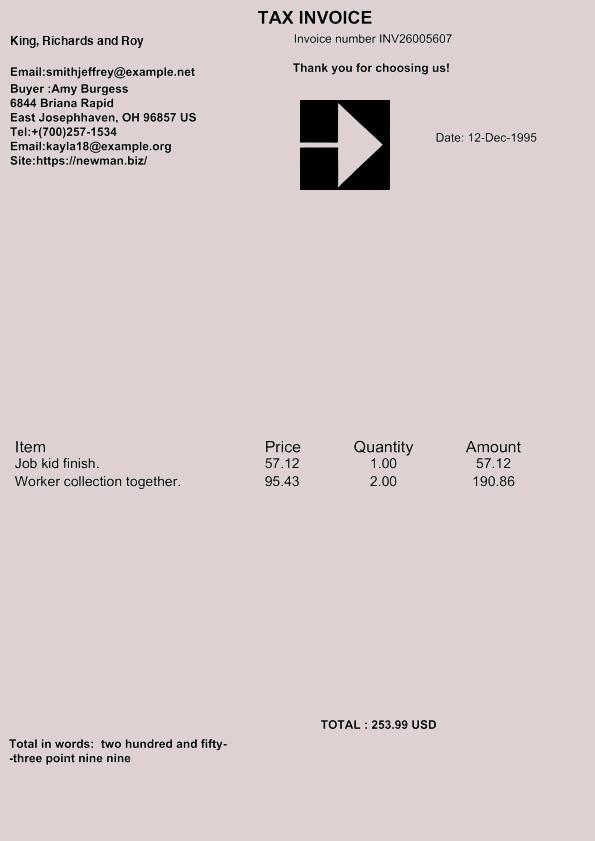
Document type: Invoice